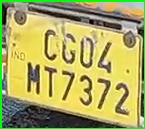
License plate number: CG 04MT 7372